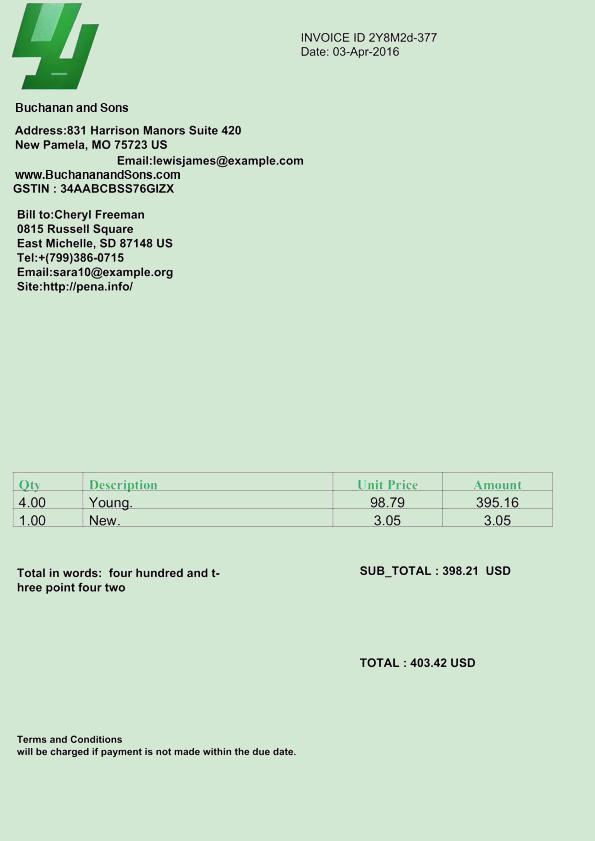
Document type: Invoice